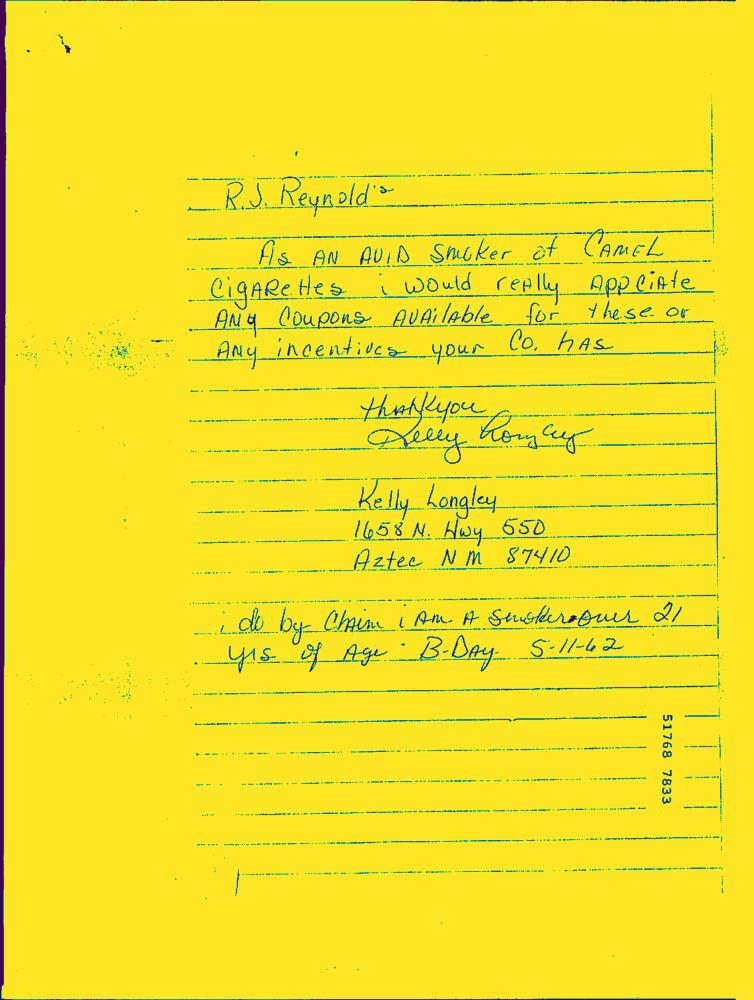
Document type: Hand-Written